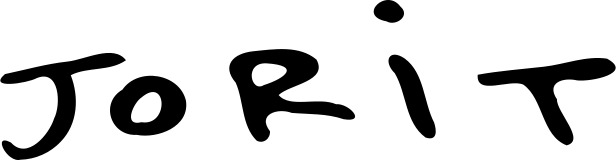
Signature of: jorit